Question: How does the patient history play a role?
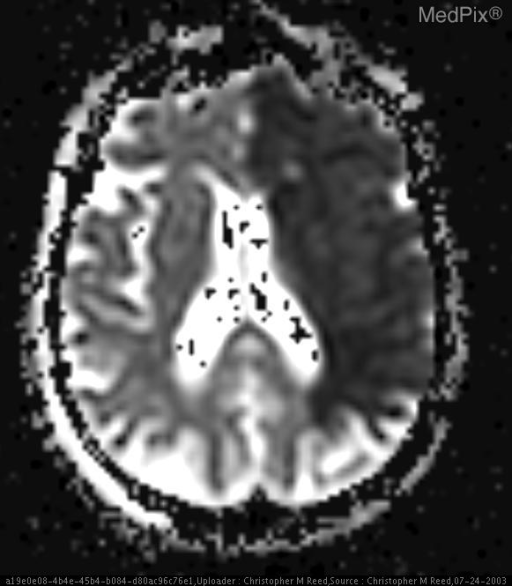
Answer: The patient's history of Acute onset right sided neurological collapse two hours prior to presentation. is key in understanding the case.